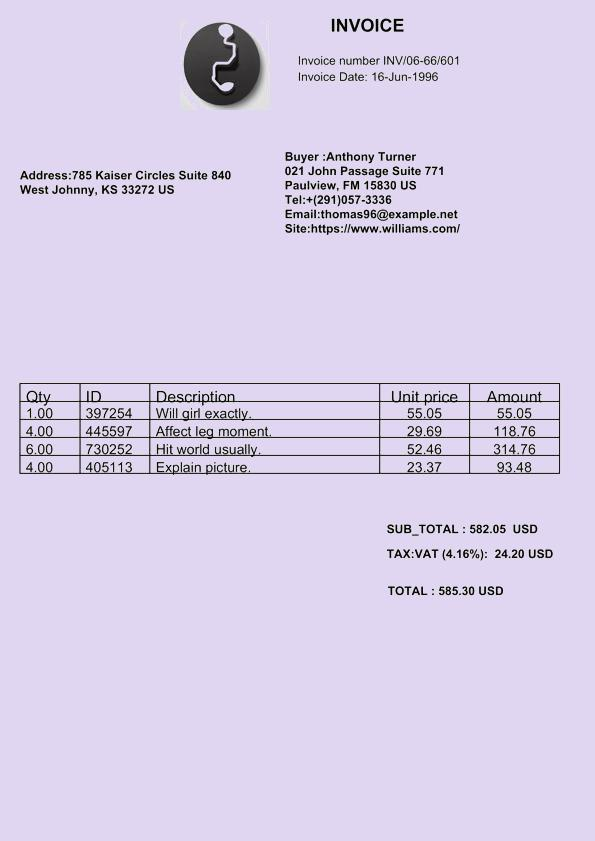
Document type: Invoice